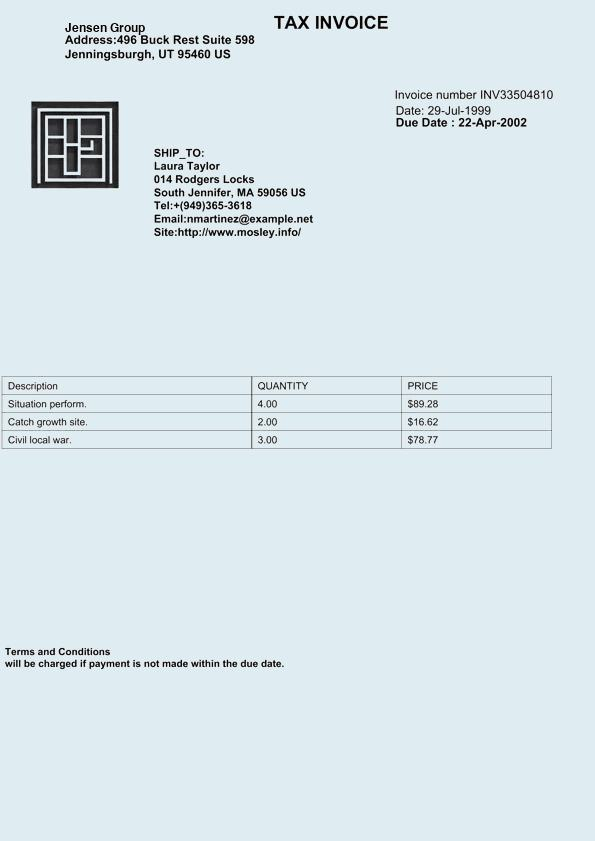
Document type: Invoice